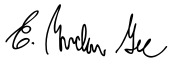
Signature of: e gordon gee